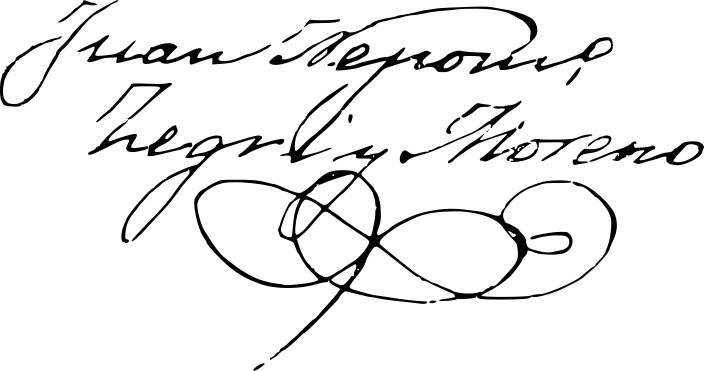
Signature of: juan nepomuceno zegrí y moreno